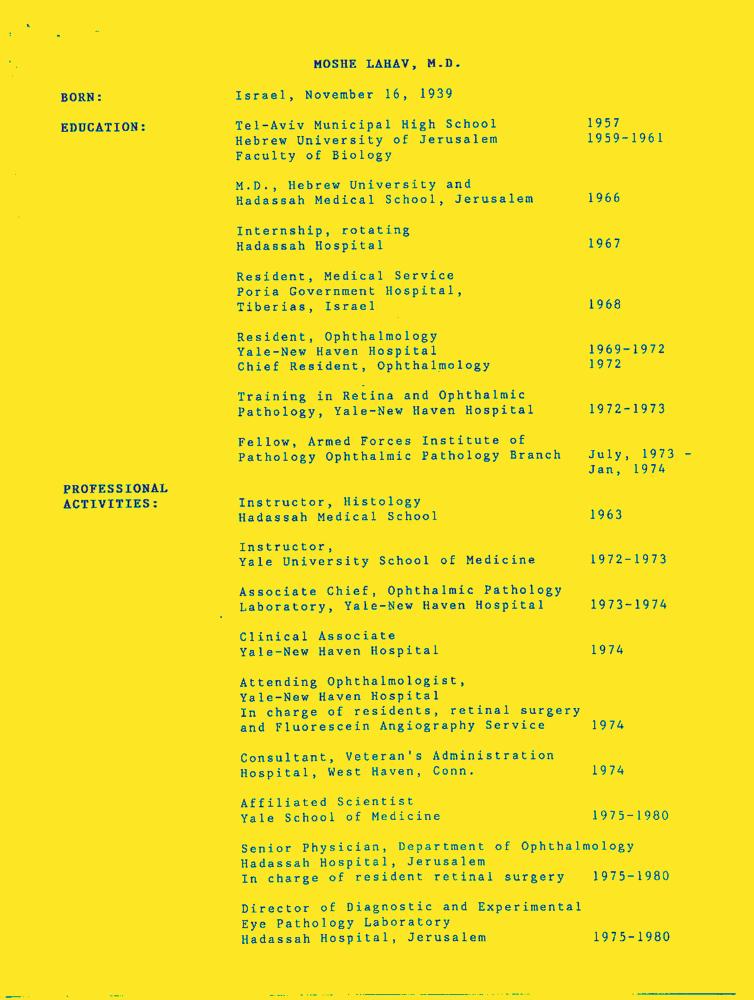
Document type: Resume-Doc